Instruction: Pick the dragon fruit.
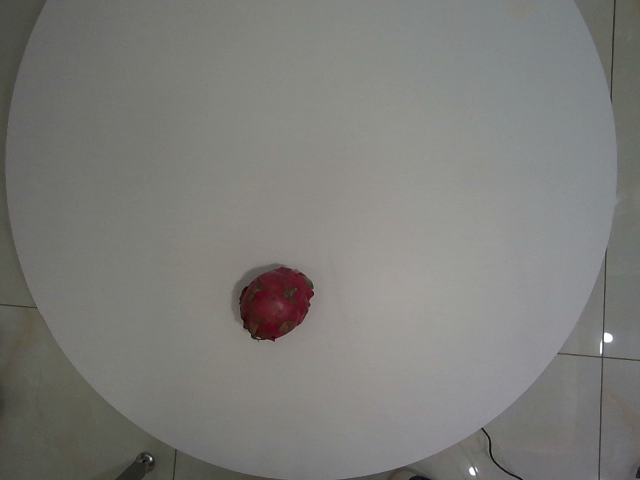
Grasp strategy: vertical